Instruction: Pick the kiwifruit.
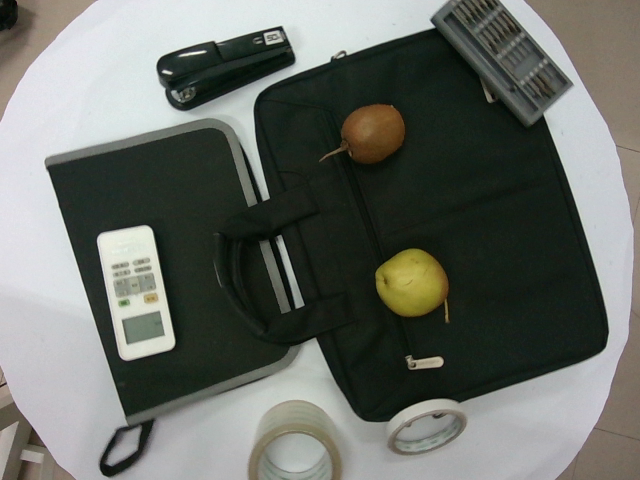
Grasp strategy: vertical